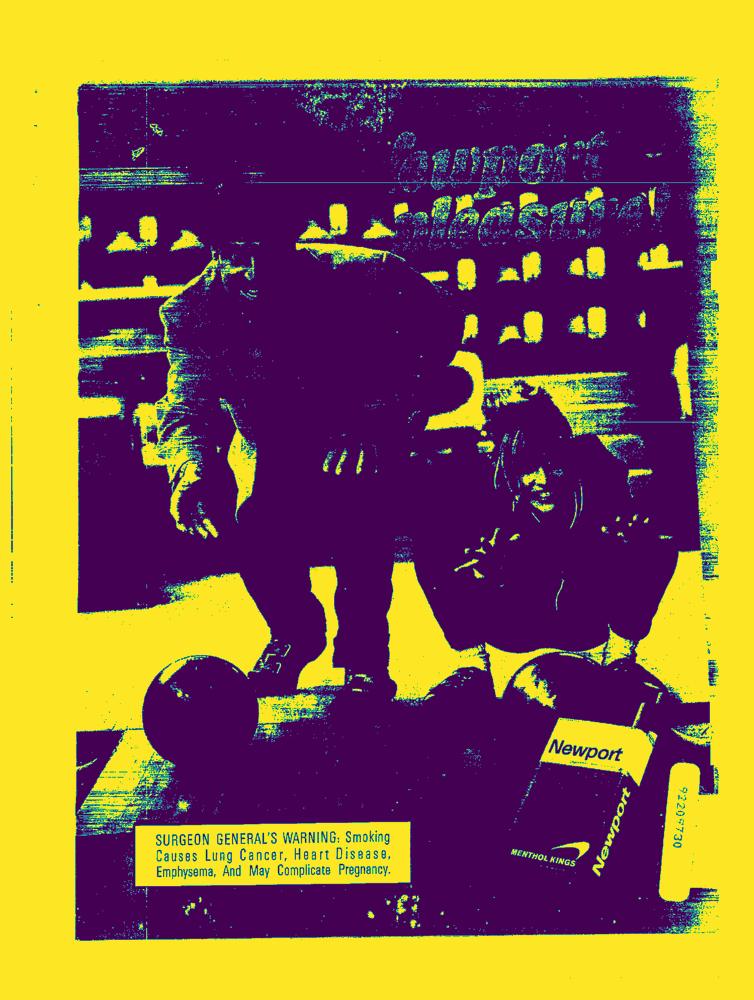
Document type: AD